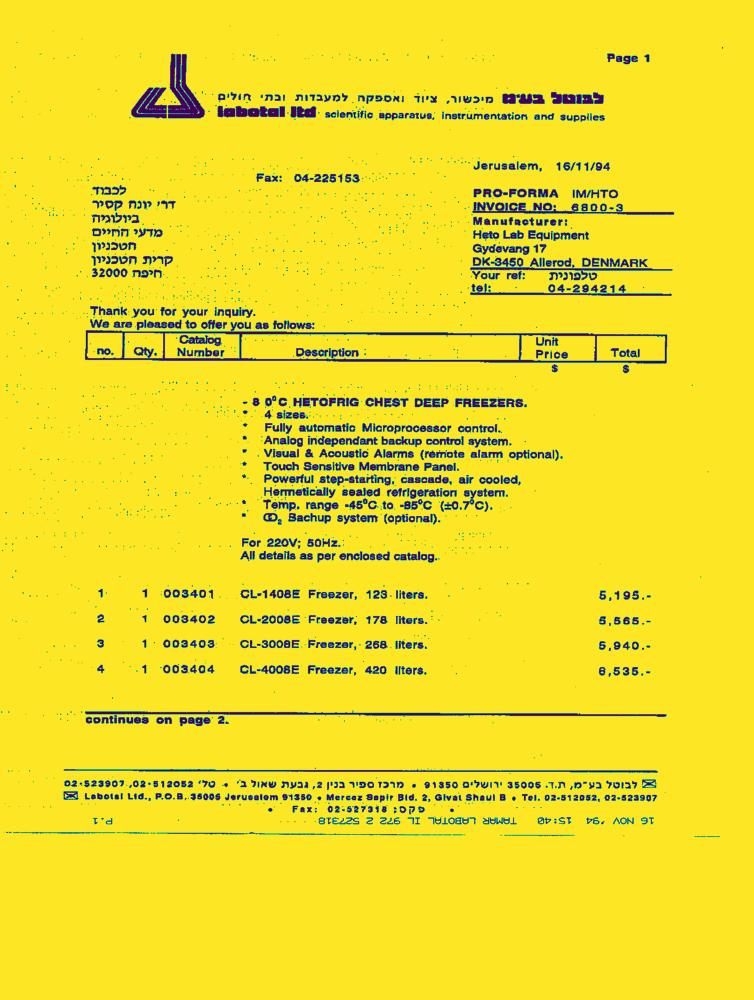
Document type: Invoice-Doc